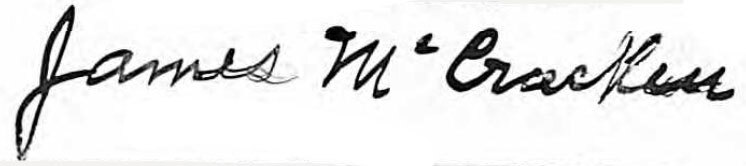
Signature of: james mccracken